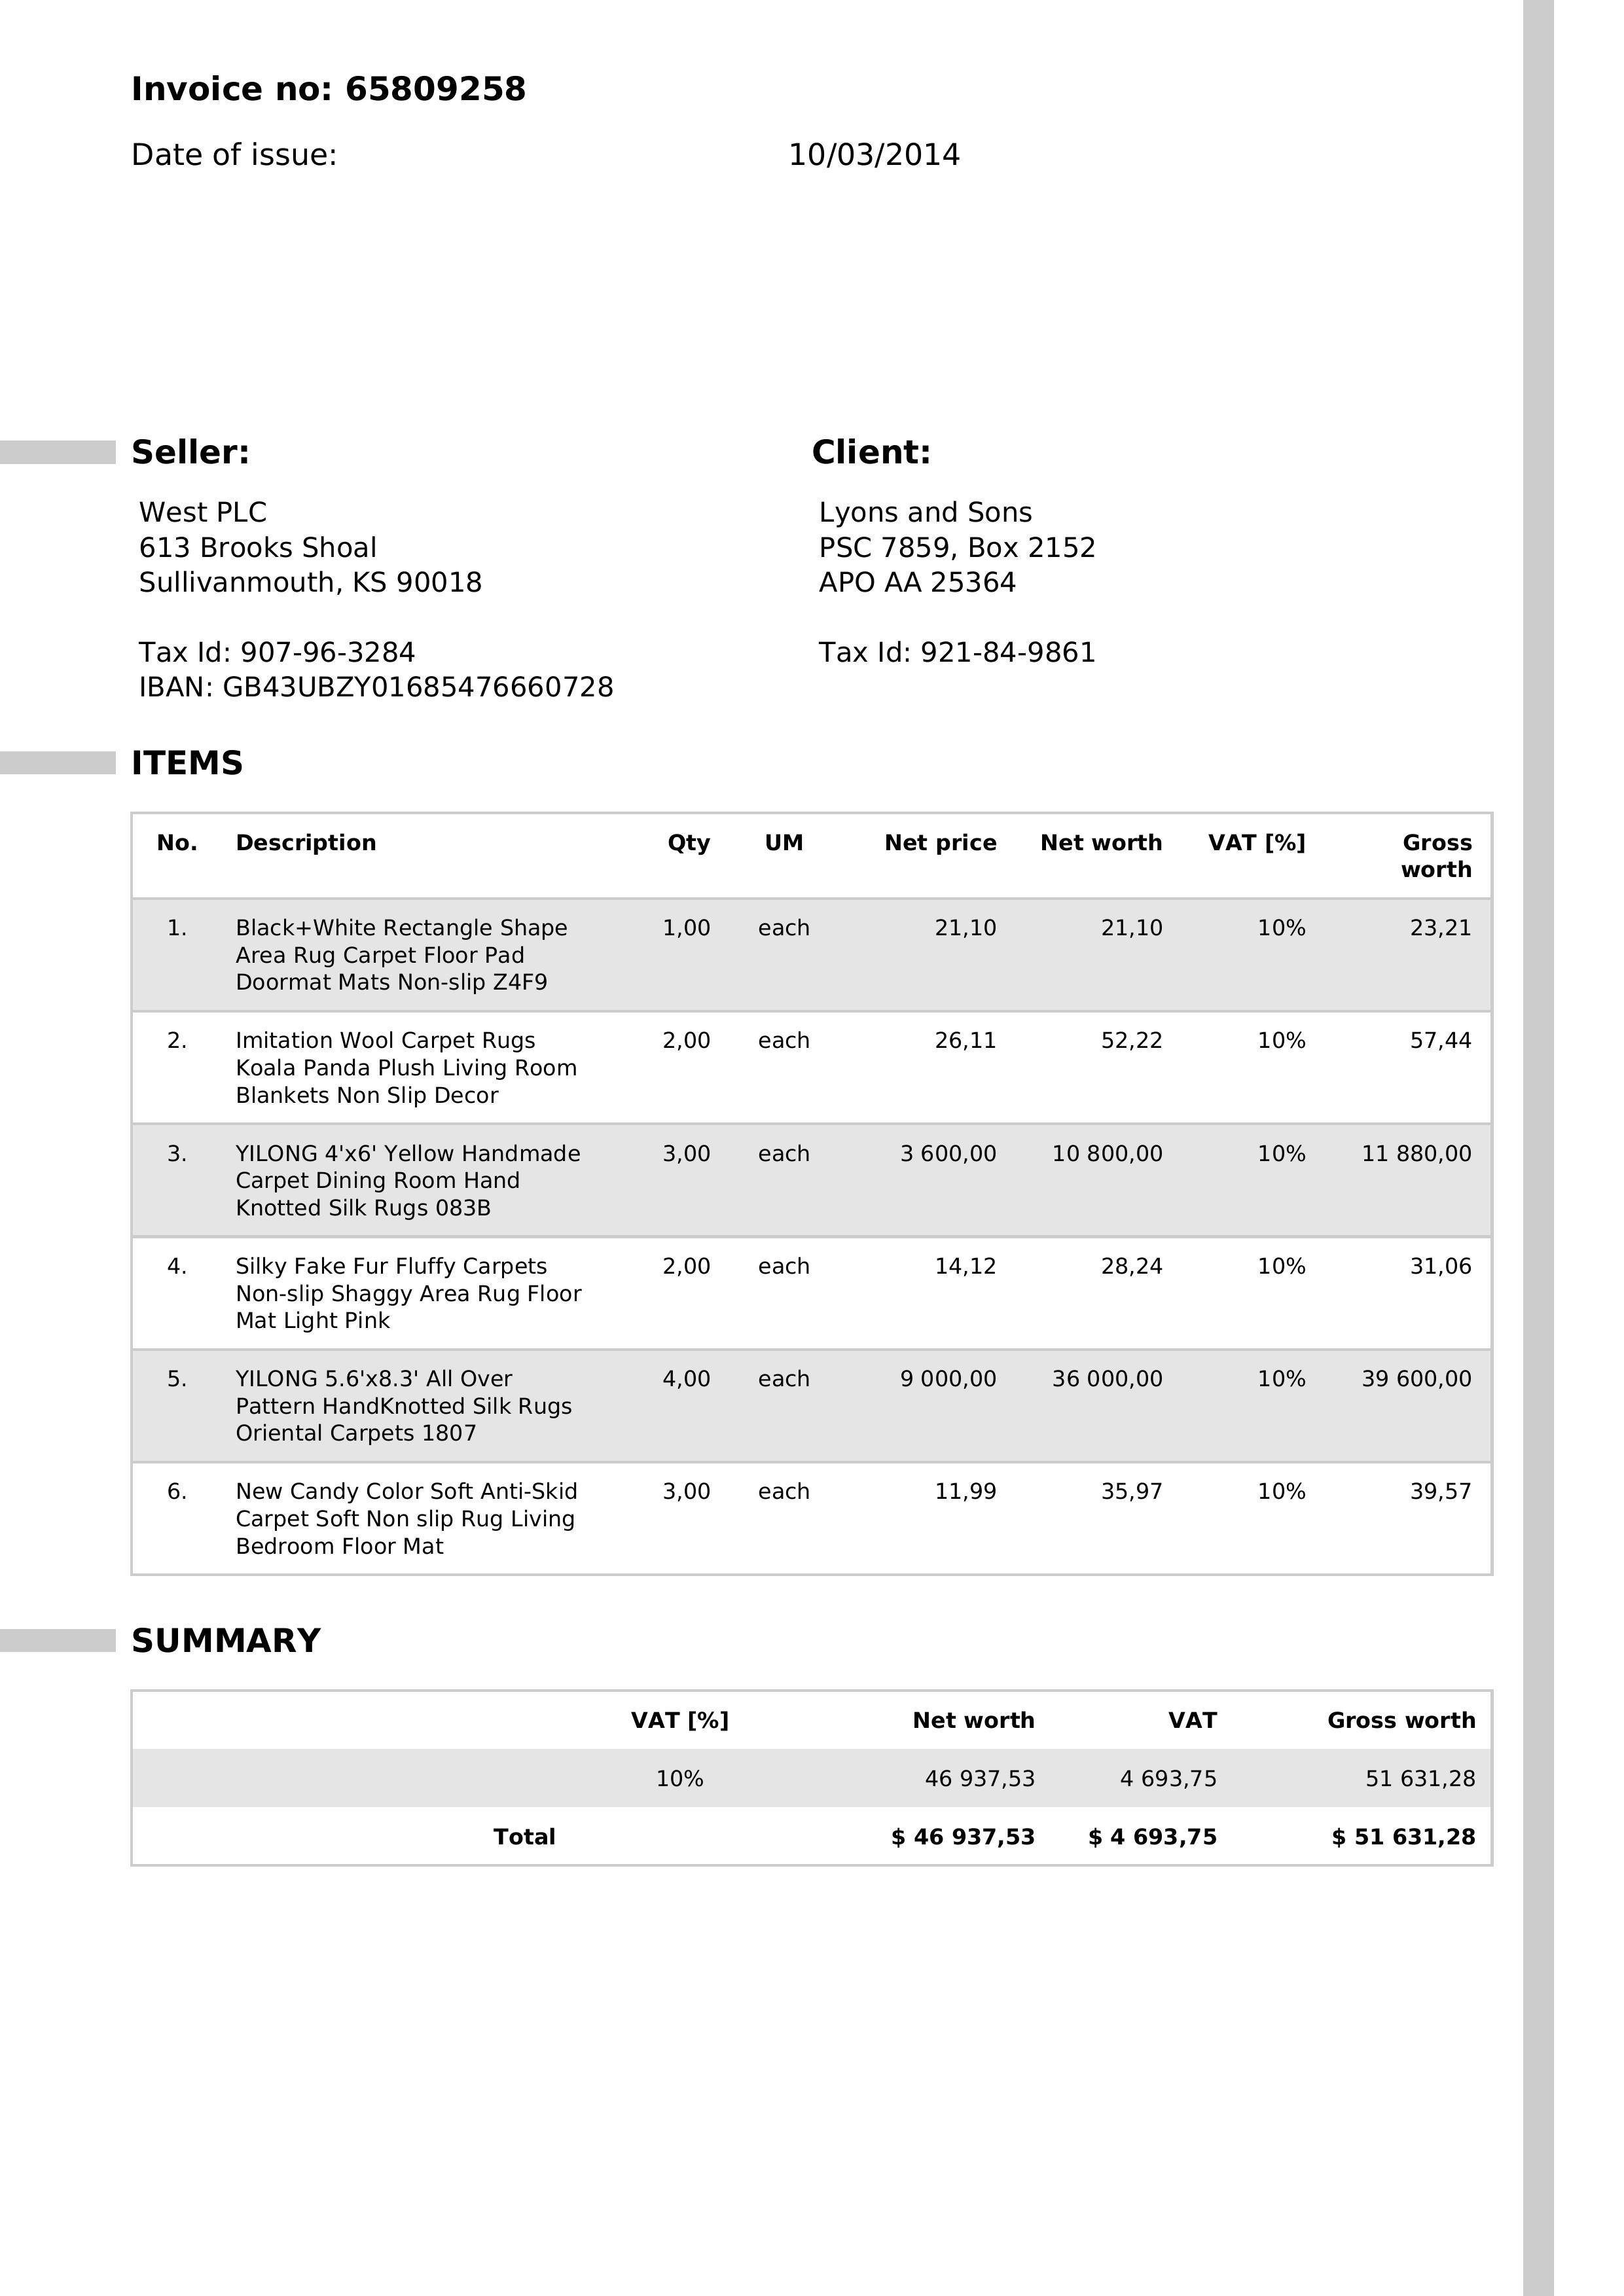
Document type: Invoice